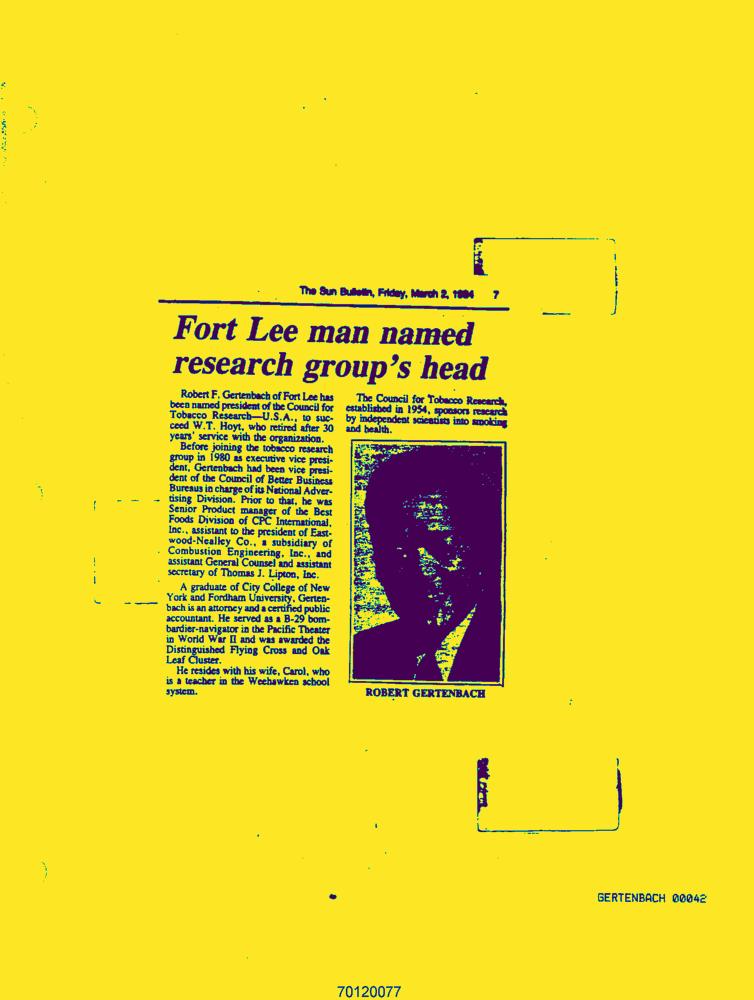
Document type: News-Article